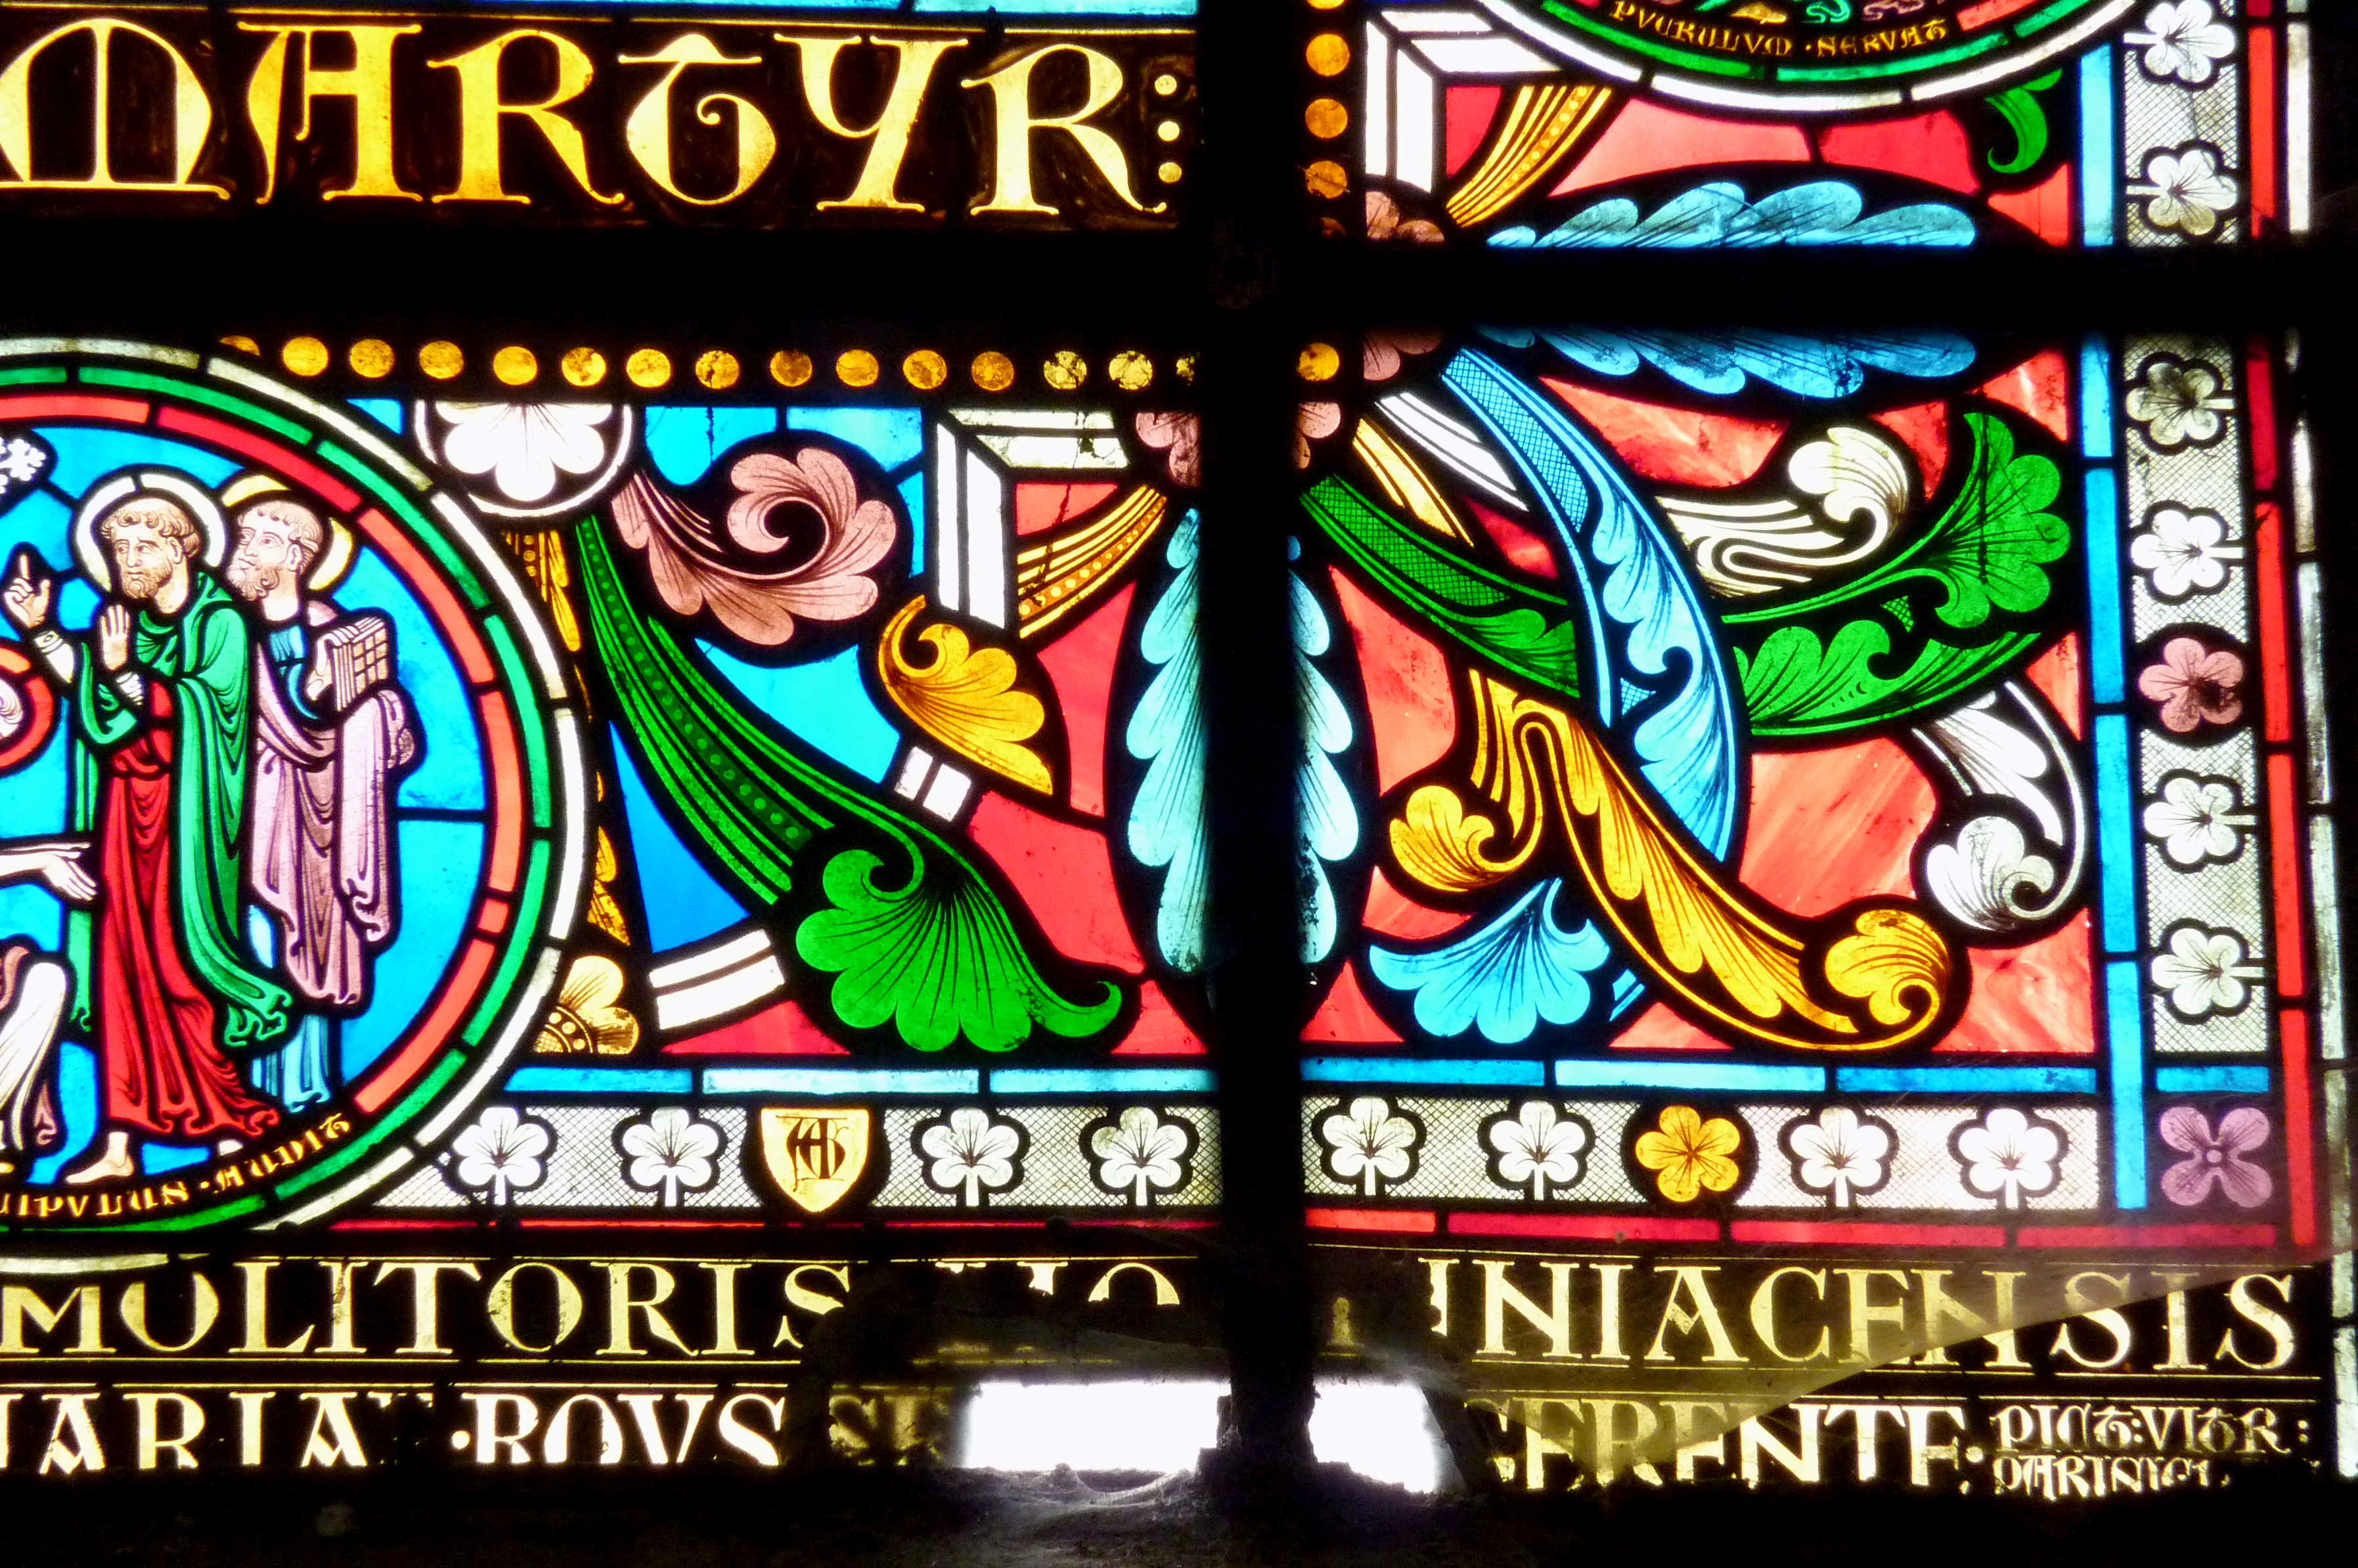
Signature of: alfred gerente